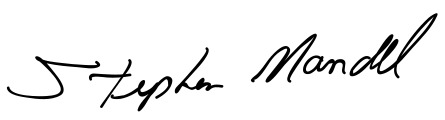
Signature of: stephen mandel